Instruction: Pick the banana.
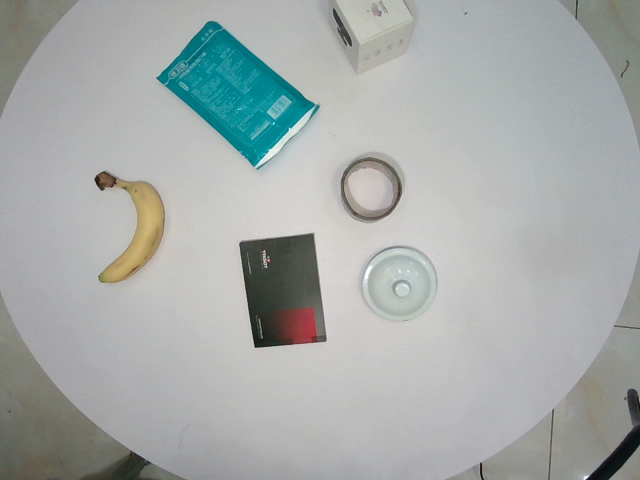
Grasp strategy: vertical